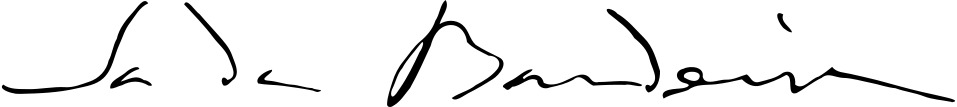
Signature of: bernardo de sá nogueira de figueiredo 1st marquis of sá da bandeira